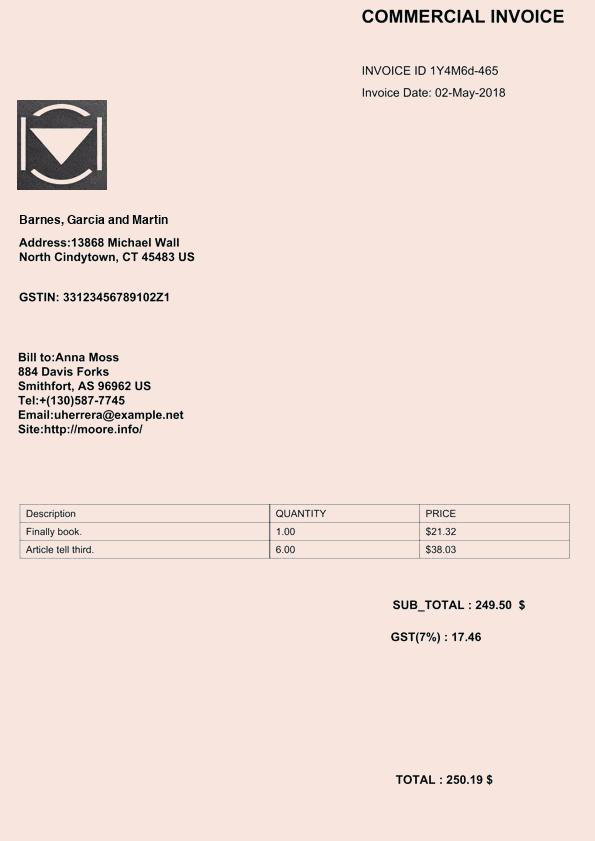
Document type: Invoice